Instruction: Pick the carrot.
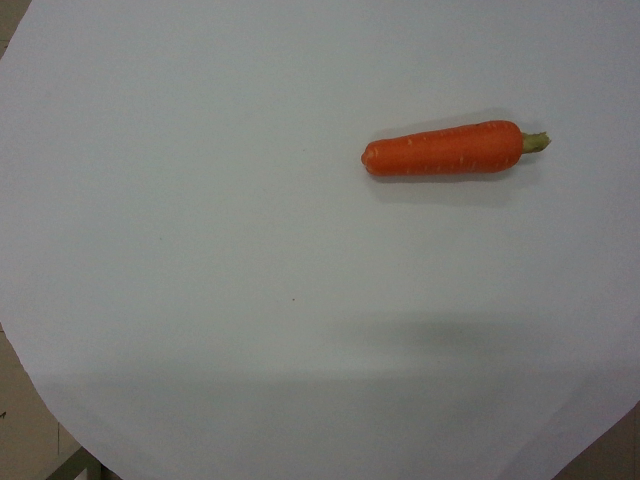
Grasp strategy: vertical